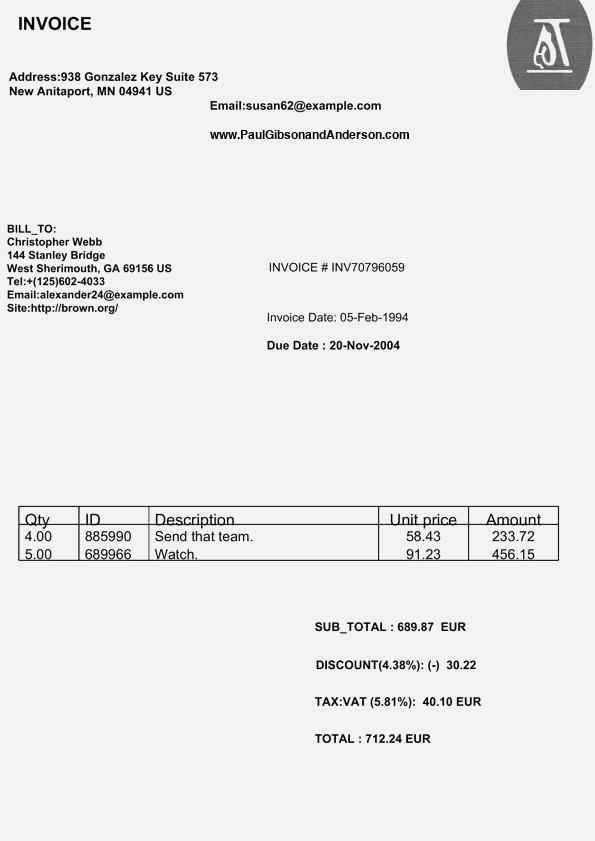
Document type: Invoice